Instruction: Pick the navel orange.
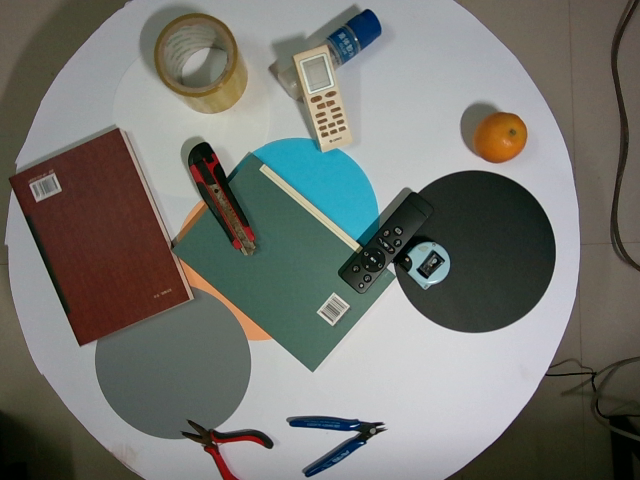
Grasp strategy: vertical